Question: How is the property described in the document?
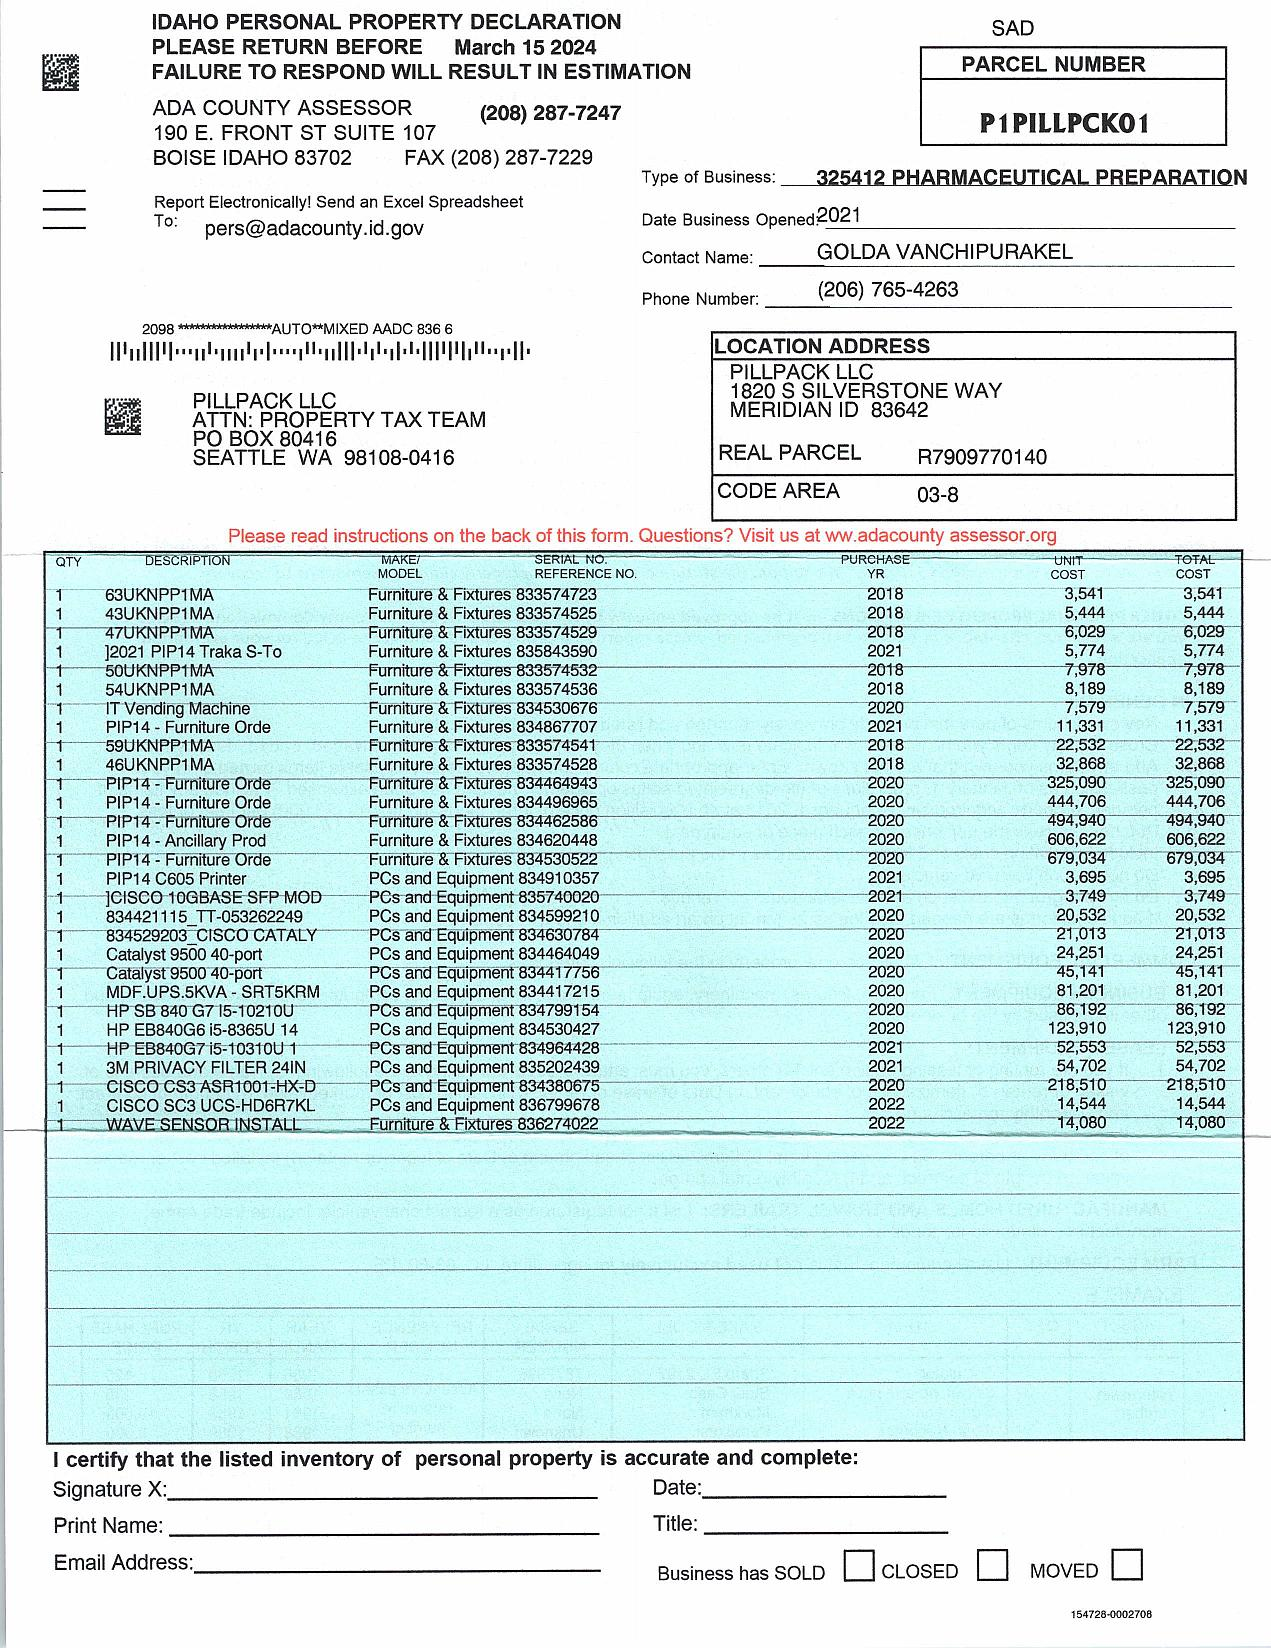
Answer: "Furniture & Fixtures, PCs and Equipment"